Question: What appears to be the issue?
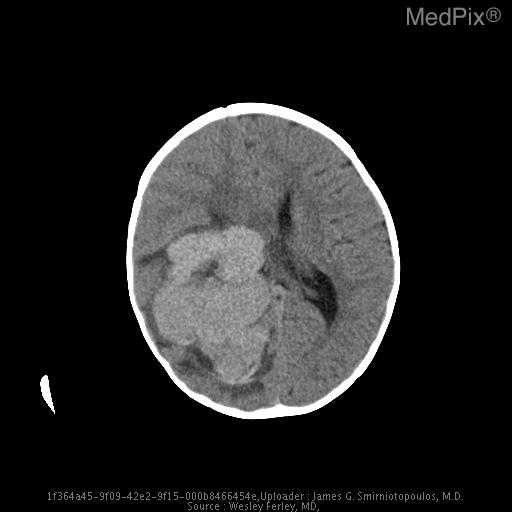
Answer: The findings suggest CT:  High density mass in the trigone of the right lateral ventricle. Mass effect.

MRI: Right lateral ventriclular mass with separate enhancing mass in left temporal horn, suggesting carcinoma.  Mass effect with midline shift.  Acute hemorrhage, right temporal horn, best seen on GRE images.  Trapping of right temporal horn. Hydrocephalus. The patient might have a history of 15 month old girl fell off a chair.  The following day, she was acting more somnolent.  Head CT was abnormal..